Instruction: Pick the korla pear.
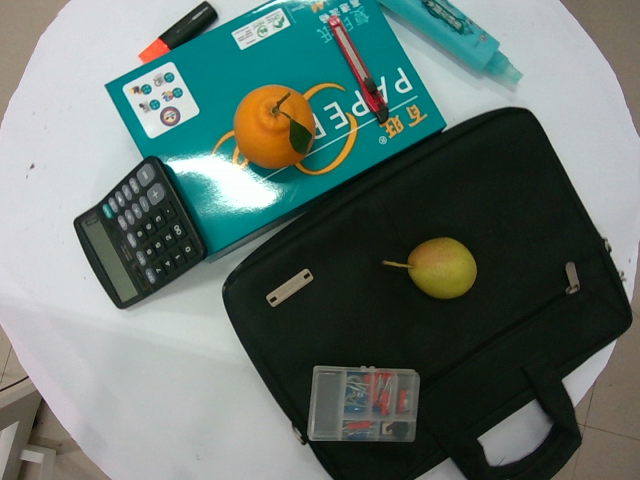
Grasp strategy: vertical